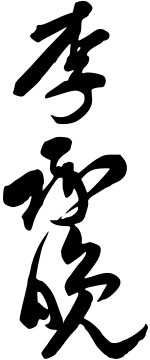
Signature of: syngman rhee